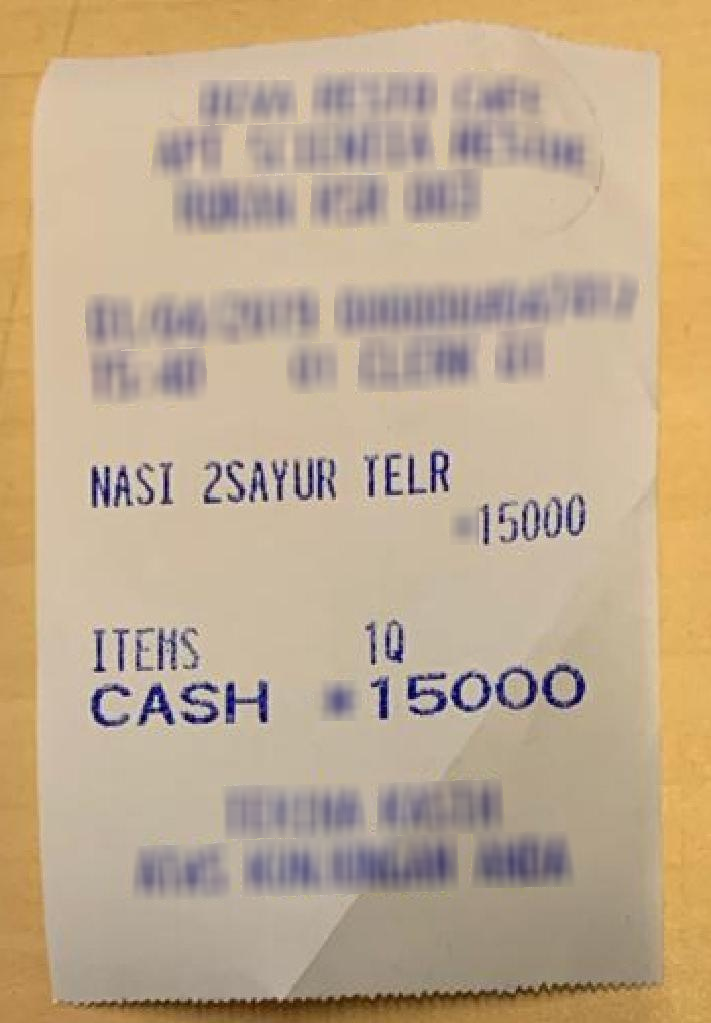
Number of items: 2
OCR text regions:
text: NASI
text: 2SAYUR
text: TELR
text: 15000
text: CASH
text: 15000
text: ITEMS
text: 1Q